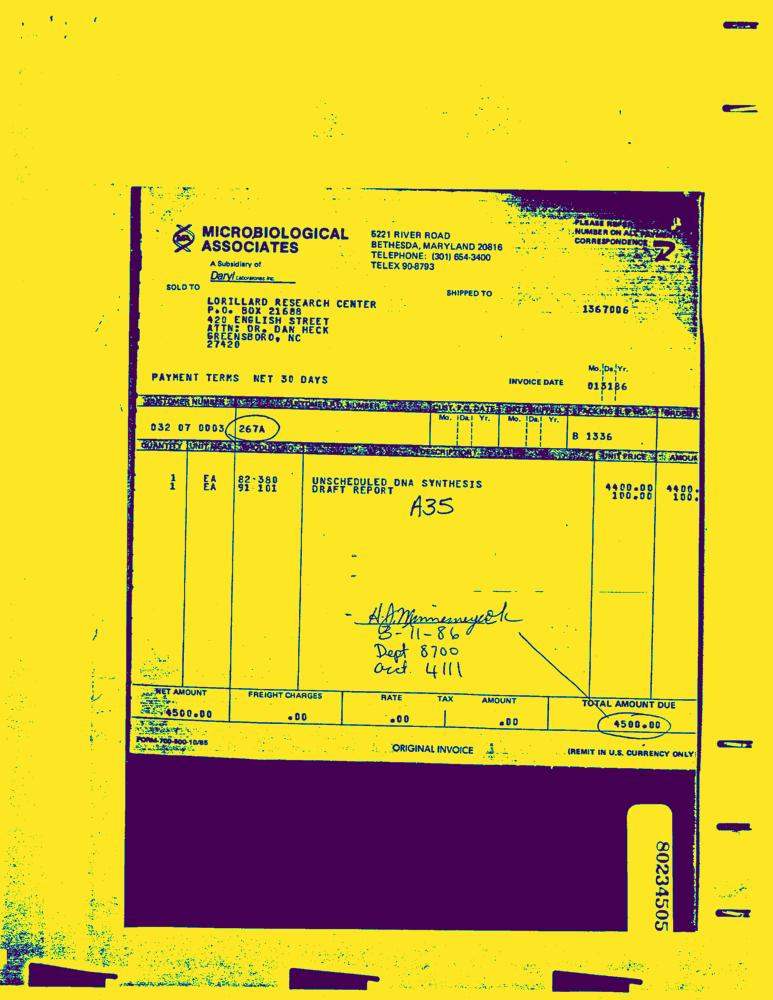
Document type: Invoice-Doc